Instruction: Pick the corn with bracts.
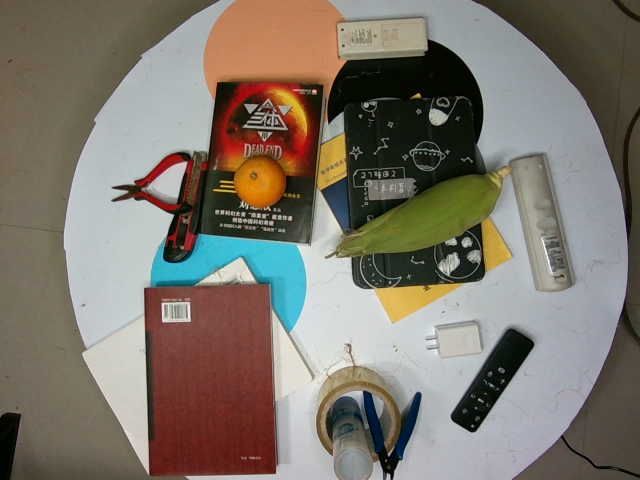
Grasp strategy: vertical